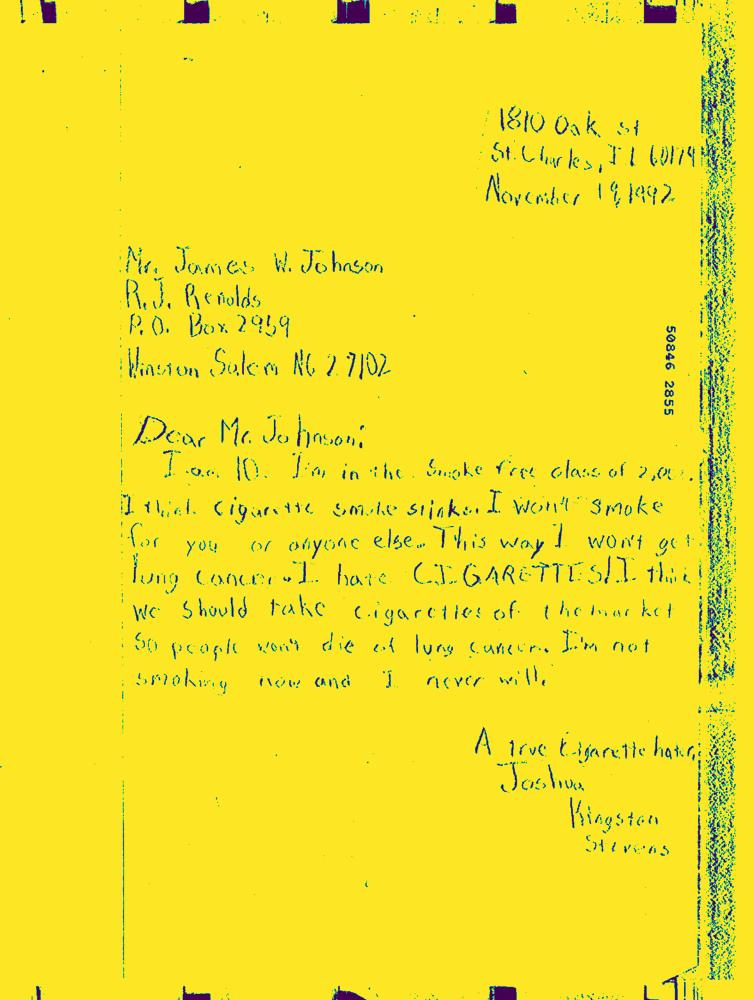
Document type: Hand-Written